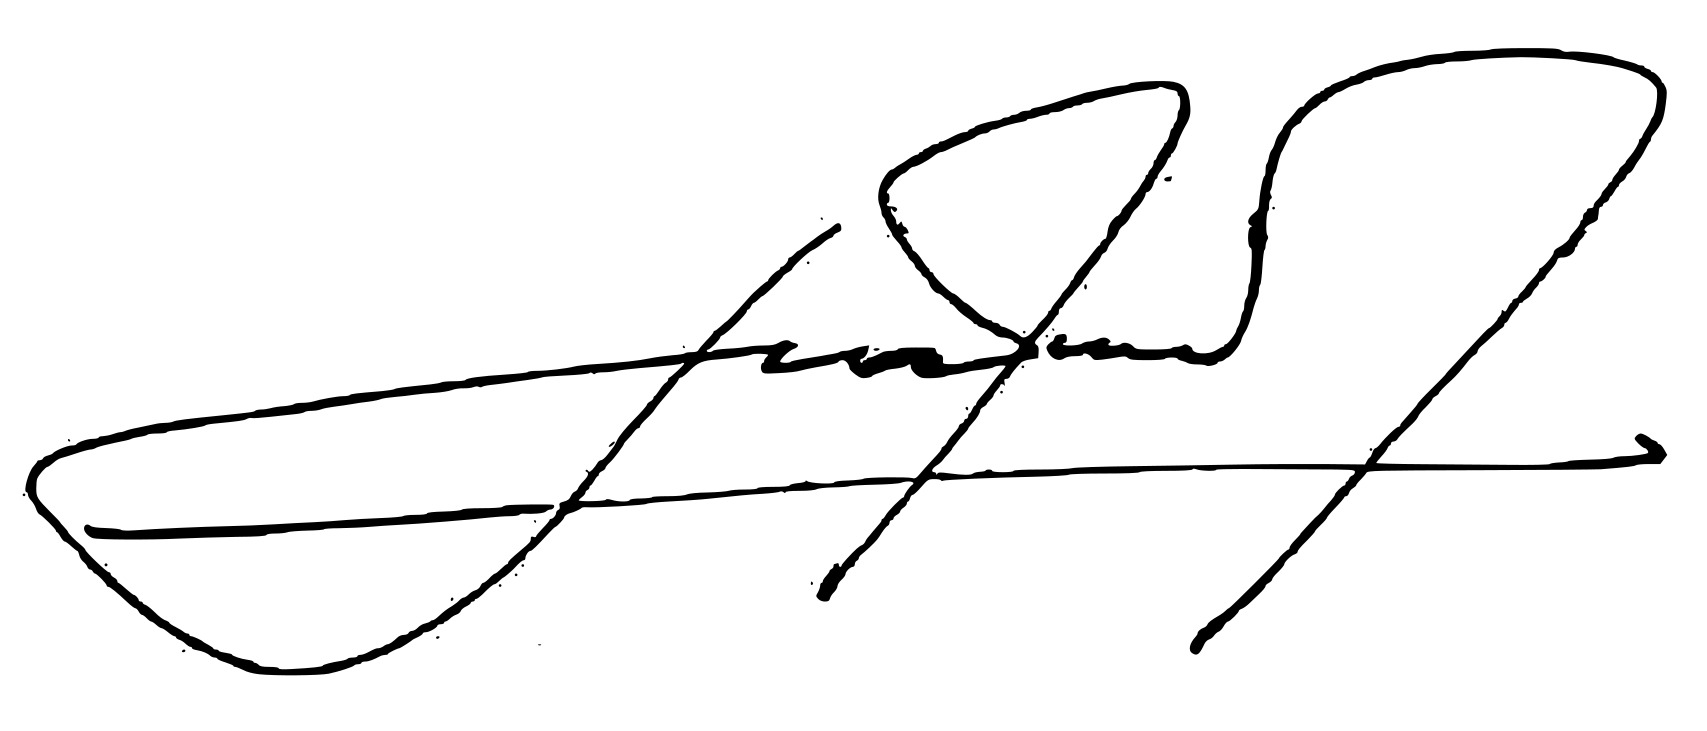
Signature of: joão goulart